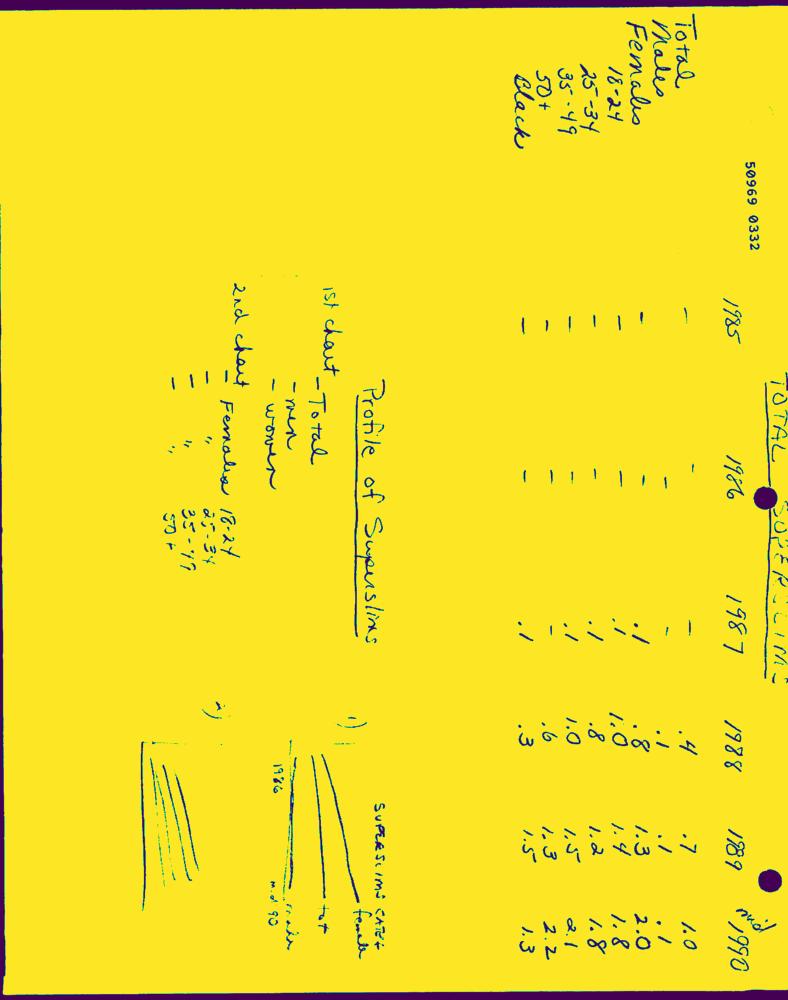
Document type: Hand-Written